Question: Describe the condition in detail:
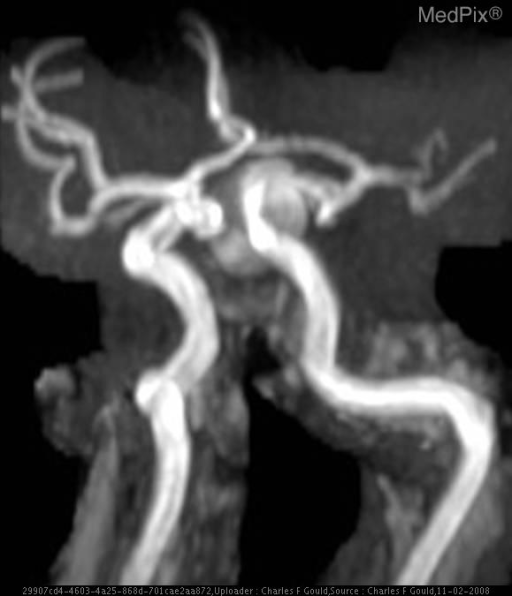
Answer: The disease is discussed as: The dilation of the wall of an artery, vein, or the heart, that forms a sac-like structure.

For image, see:  http://rad.usuhs.mil/rad/radbrowser2/head/PlainFilm/zzsaneur.html